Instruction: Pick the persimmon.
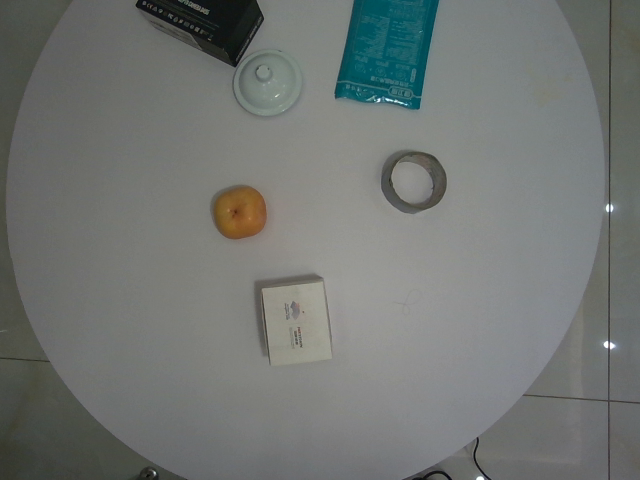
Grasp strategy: vertical